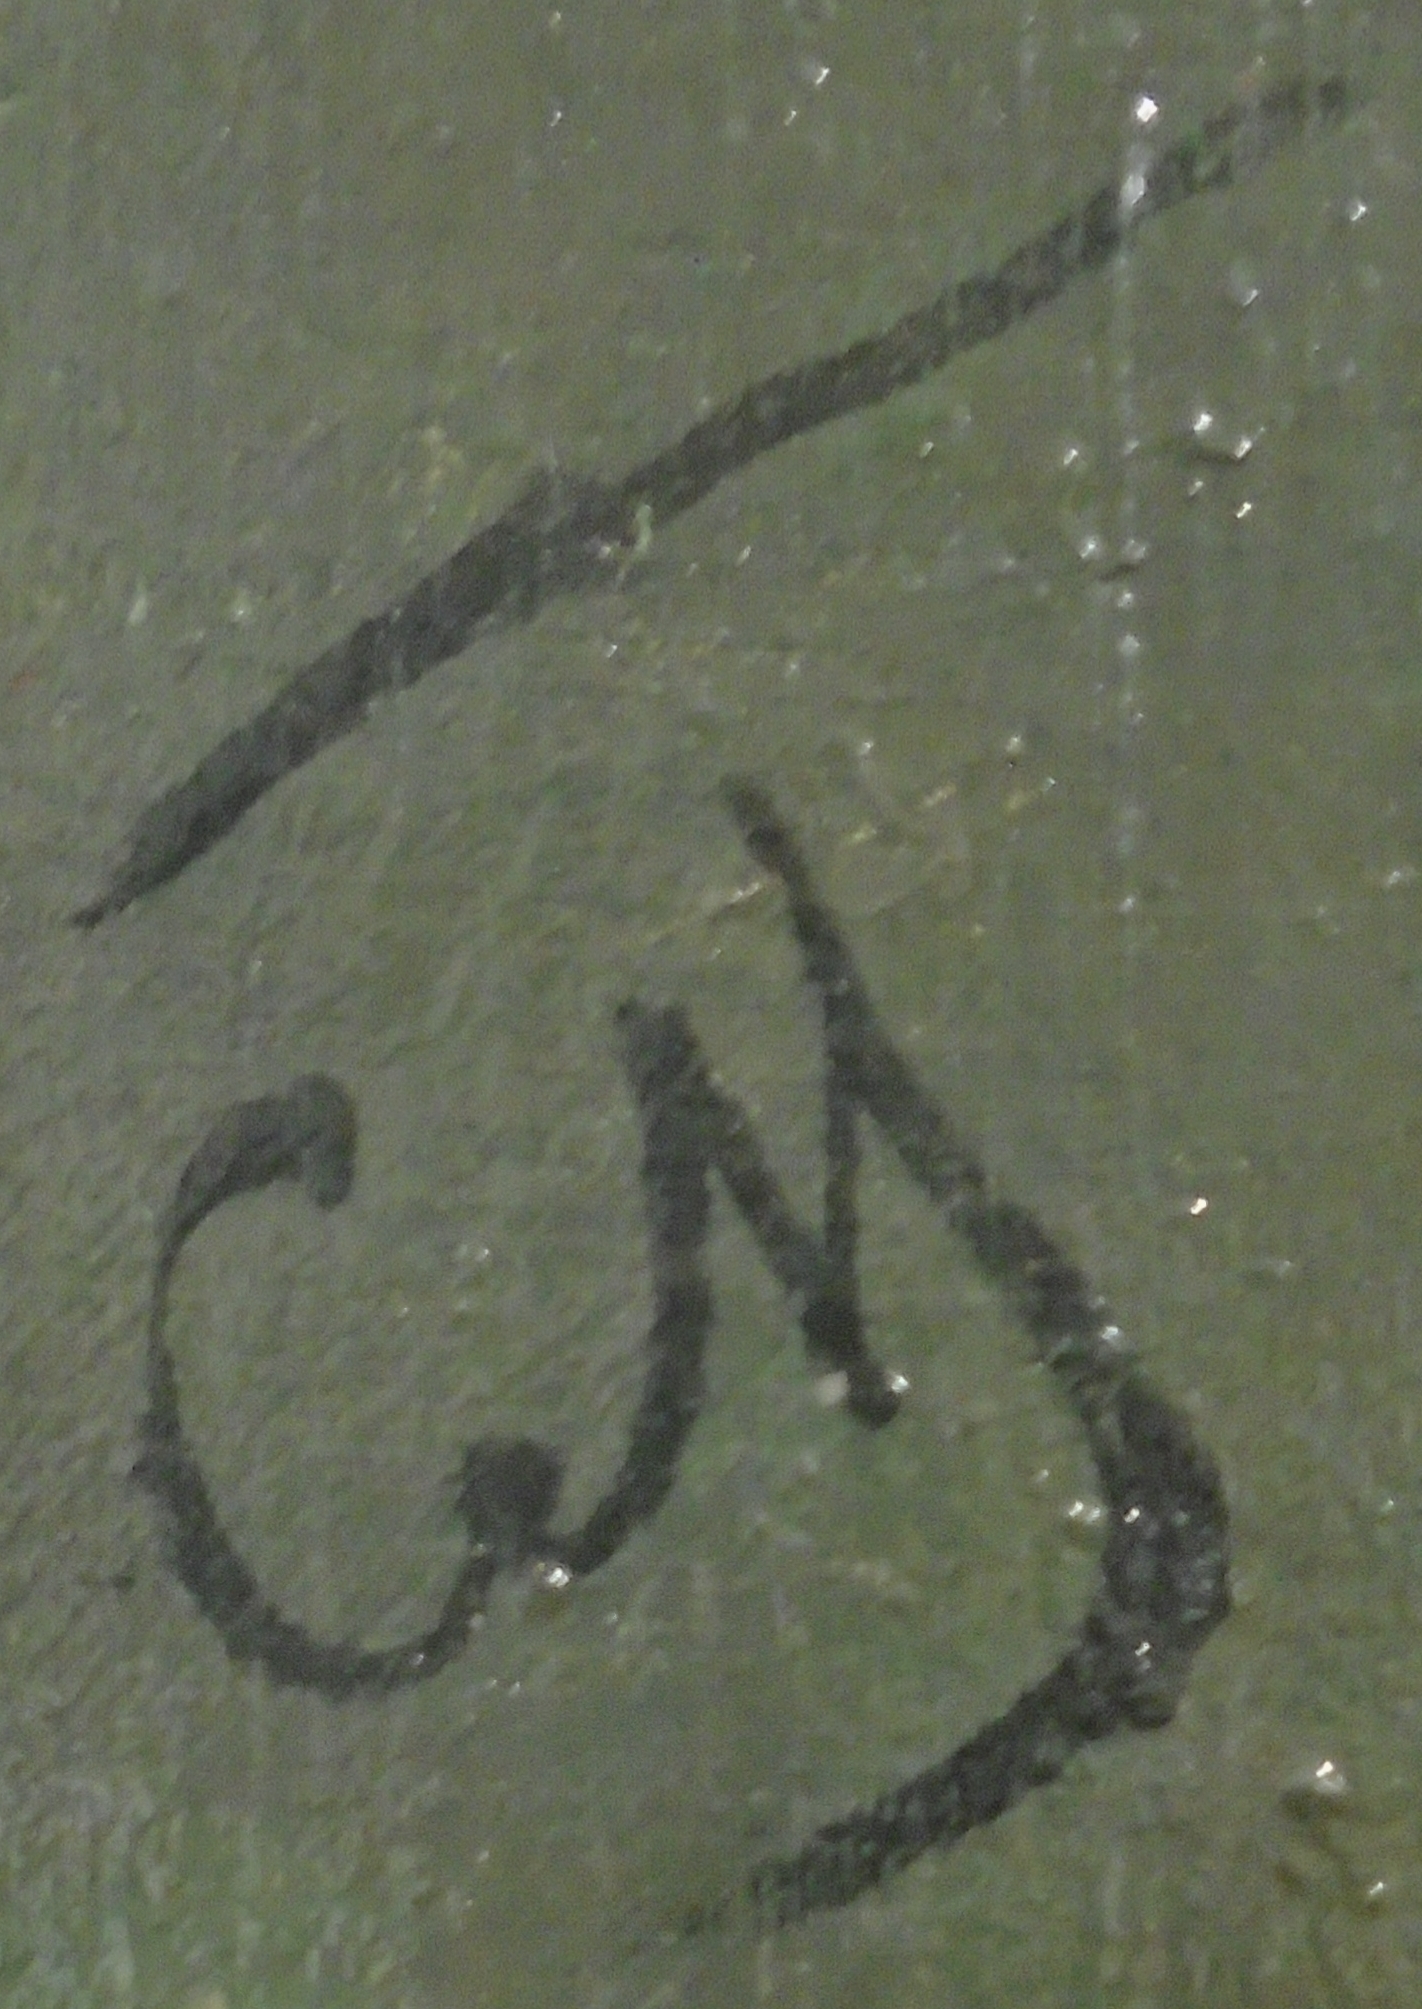
Signature of: sergey malyutin